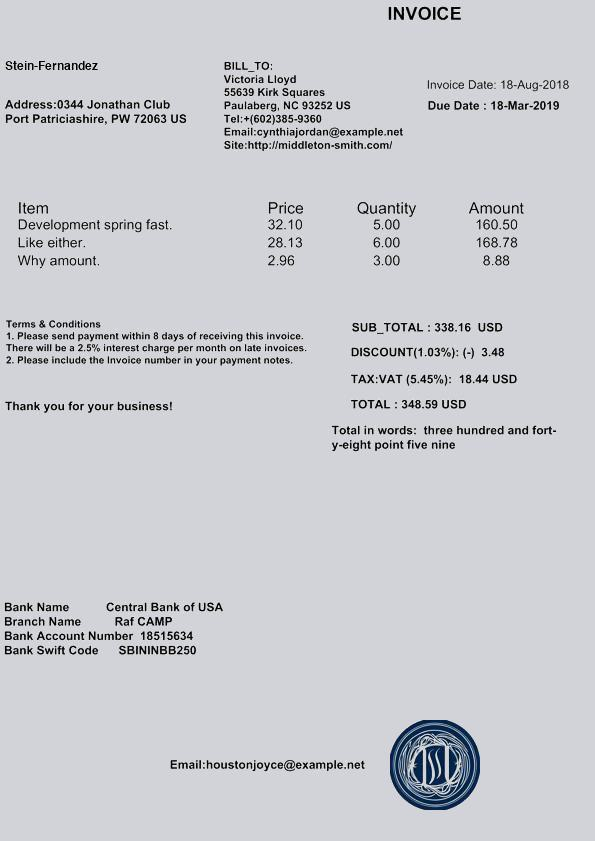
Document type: Invoice